Question: What type of tax is indicated in the document, personal property or real estate?
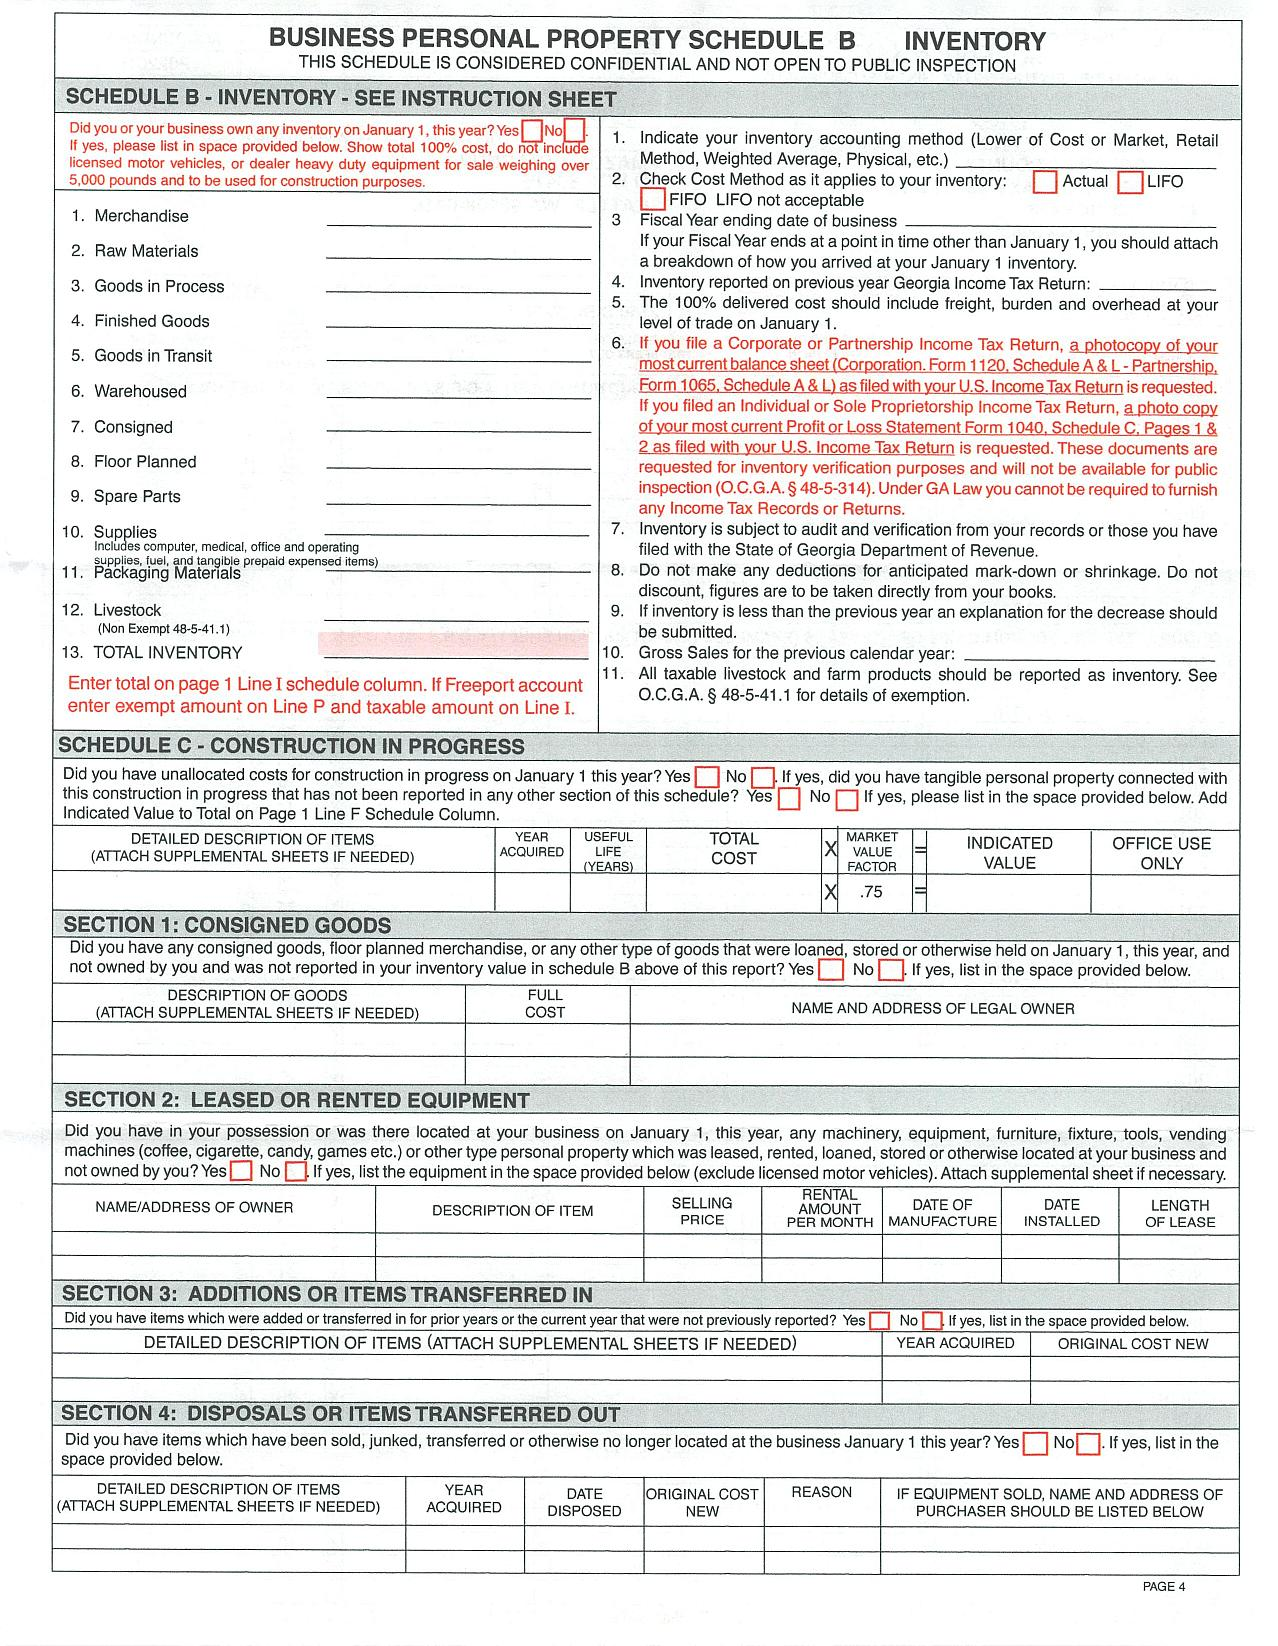
Answer: "Personal Property"